Question: What is the address or location of the property listed in the document?
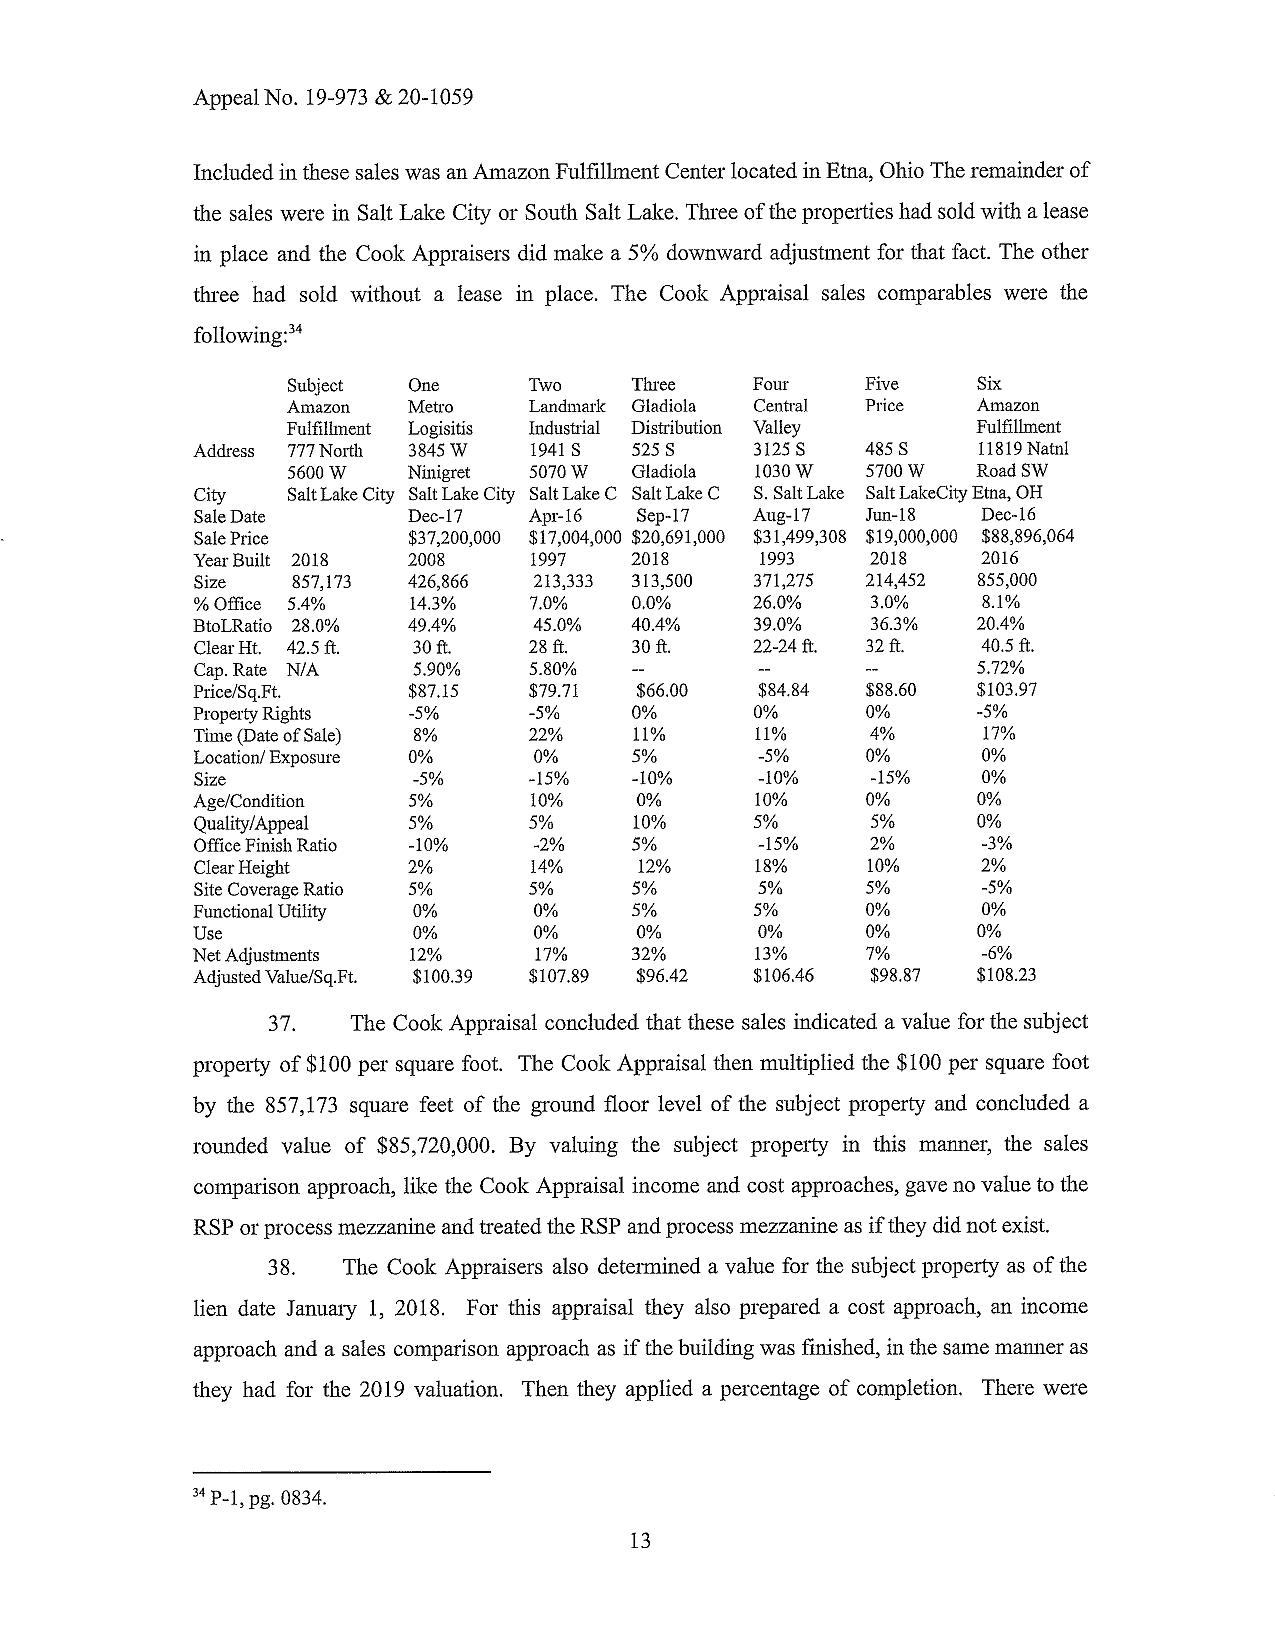
Answer: "777 North 5600 W"